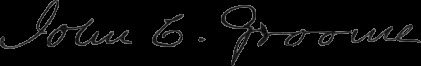
Signature of: john charles groome